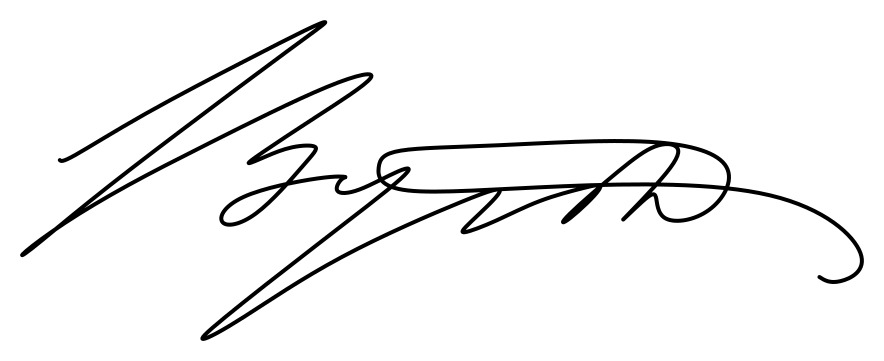
Signature of: lord byron